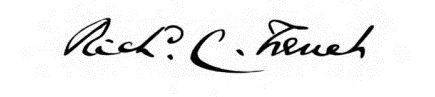
Signature of: richard chenevix trench